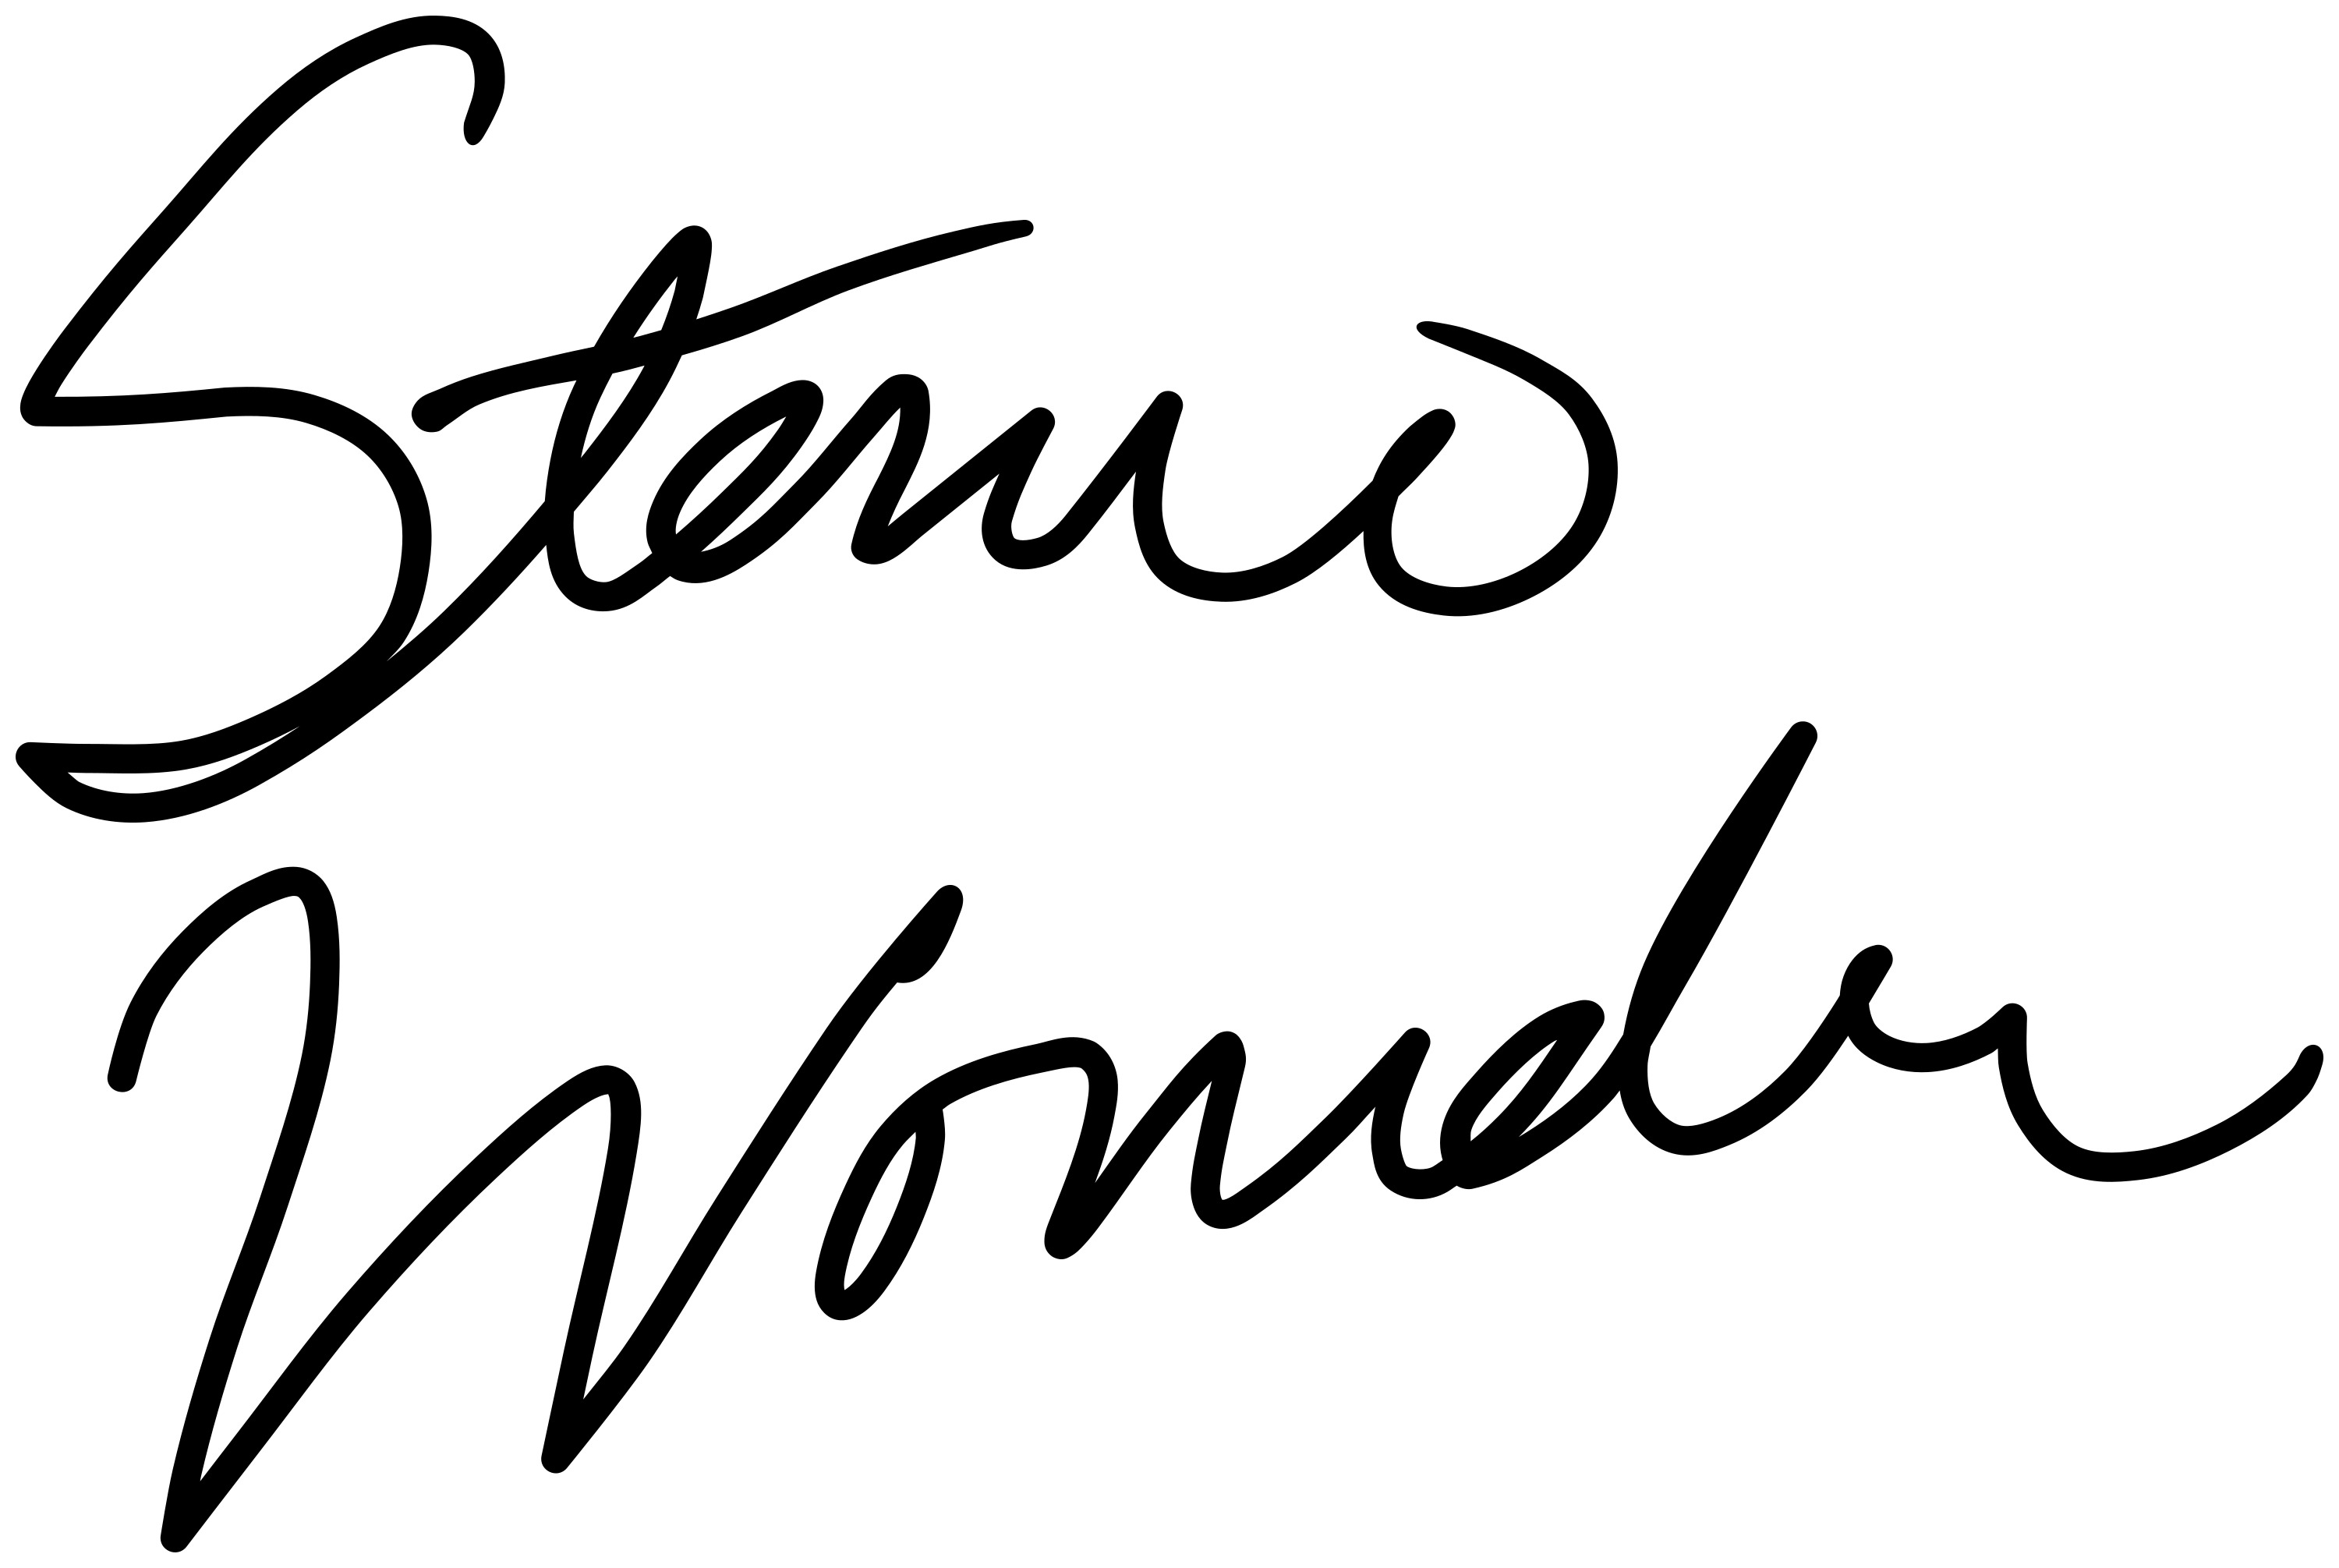
Signature of: stevie wonder